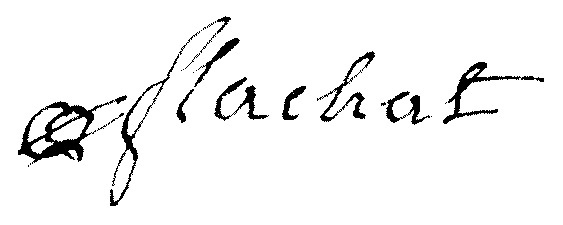
Signature of: antoine flachat